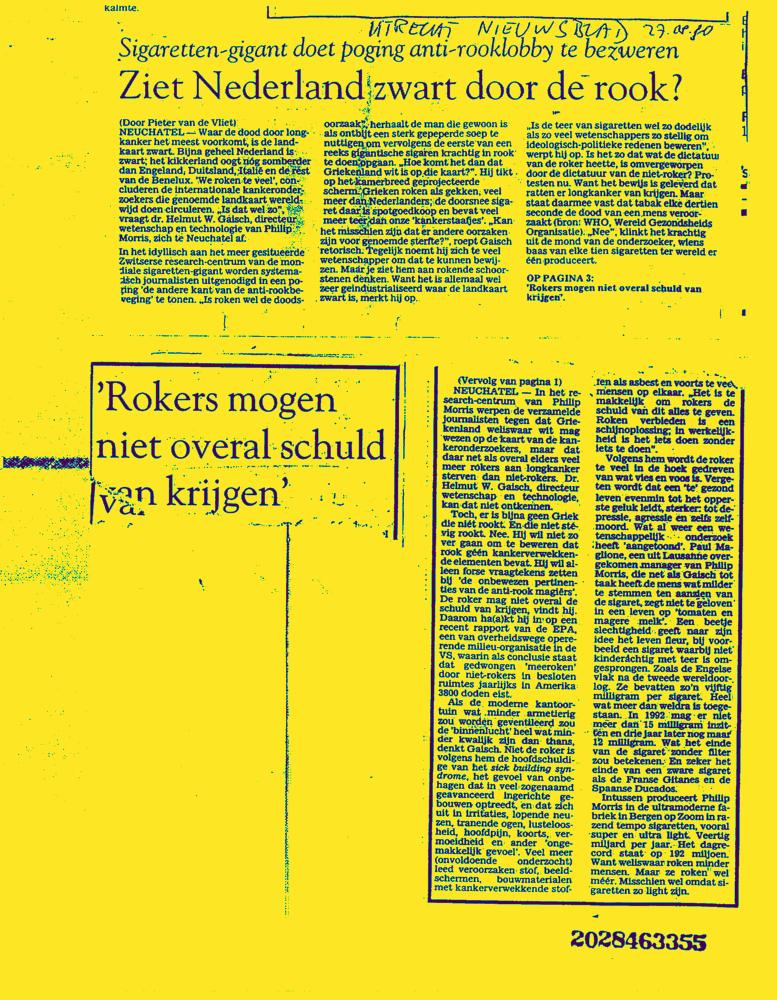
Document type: News-Article